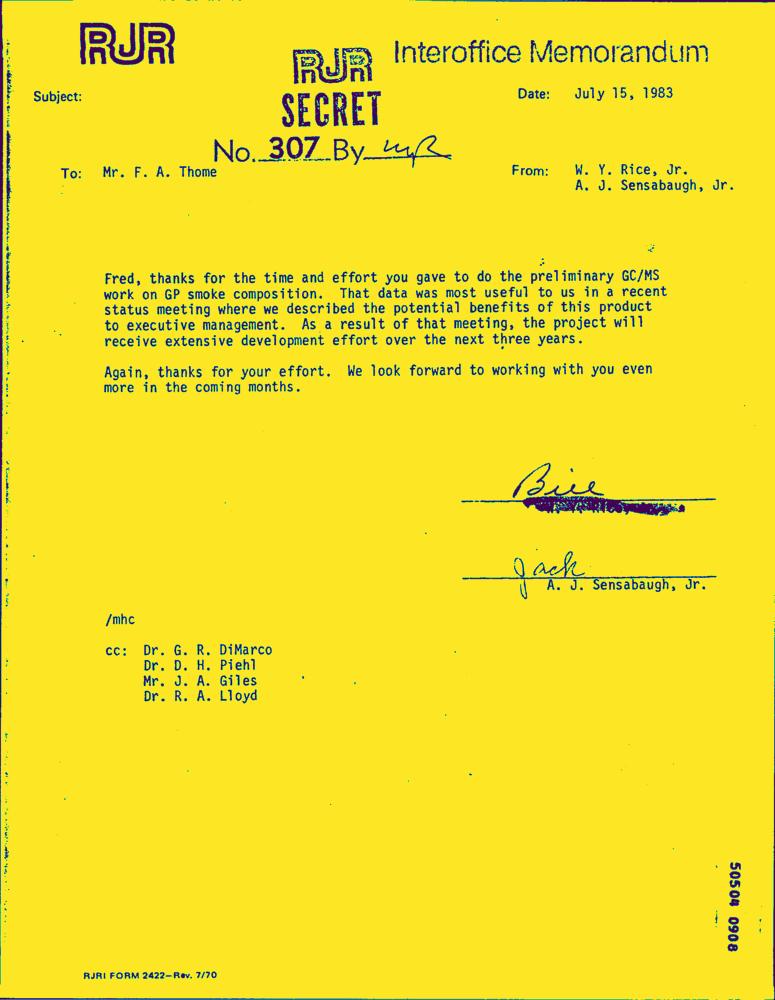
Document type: Letter-Doc